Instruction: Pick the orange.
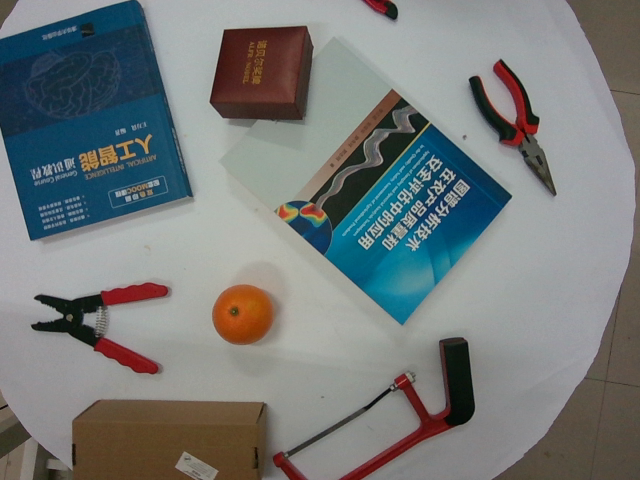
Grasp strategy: vertical